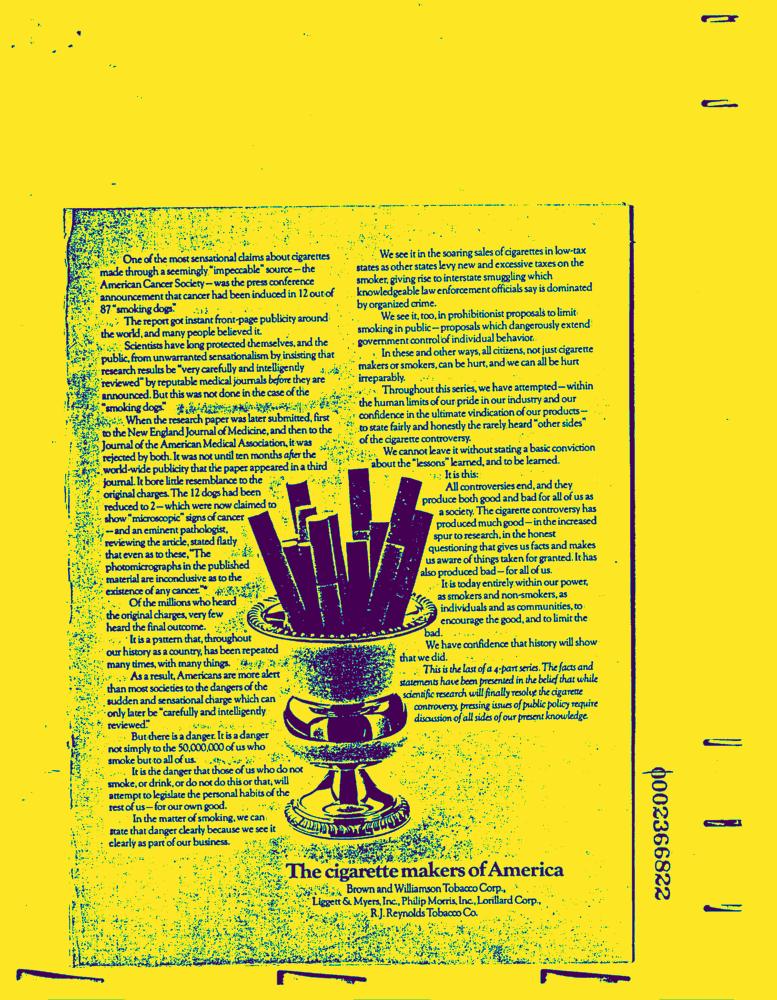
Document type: AD